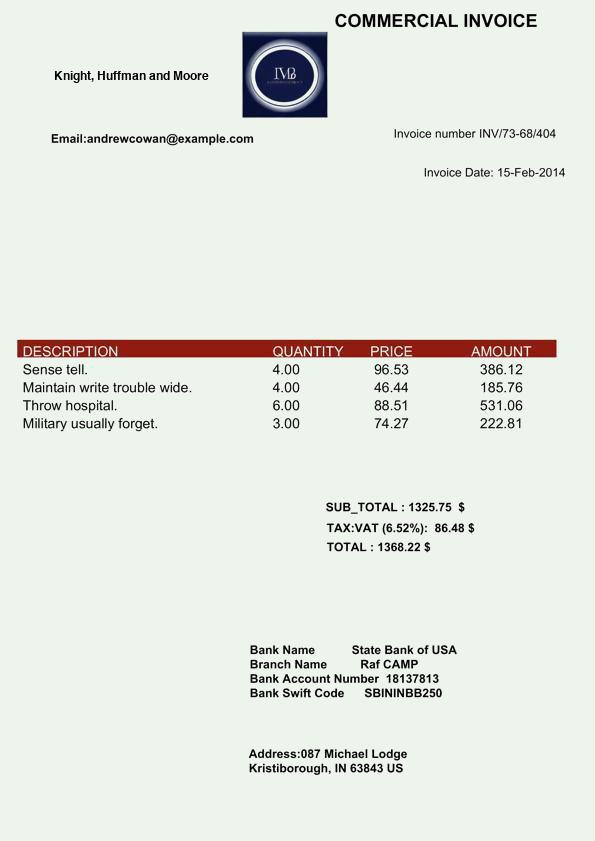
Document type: Invoice